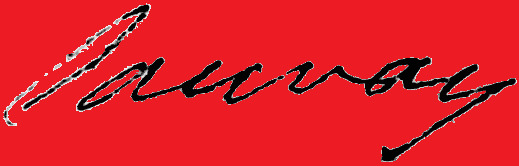
Signature of: marguerite de launay baronne de staal